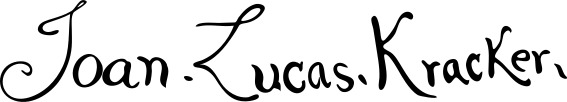
Signature of: johann lucas kracker